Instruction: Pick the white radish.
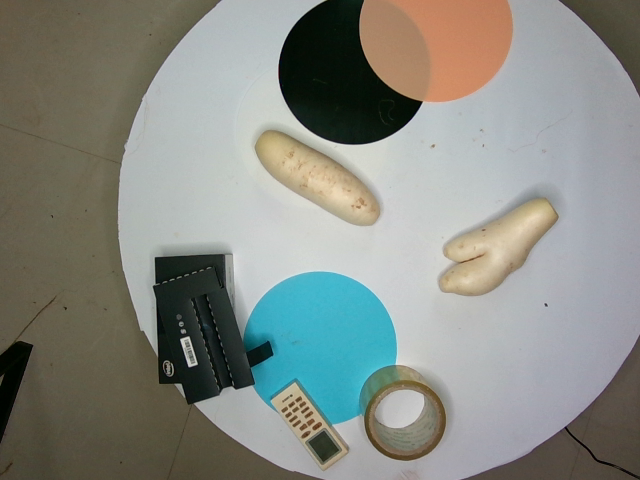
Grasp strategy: vertical